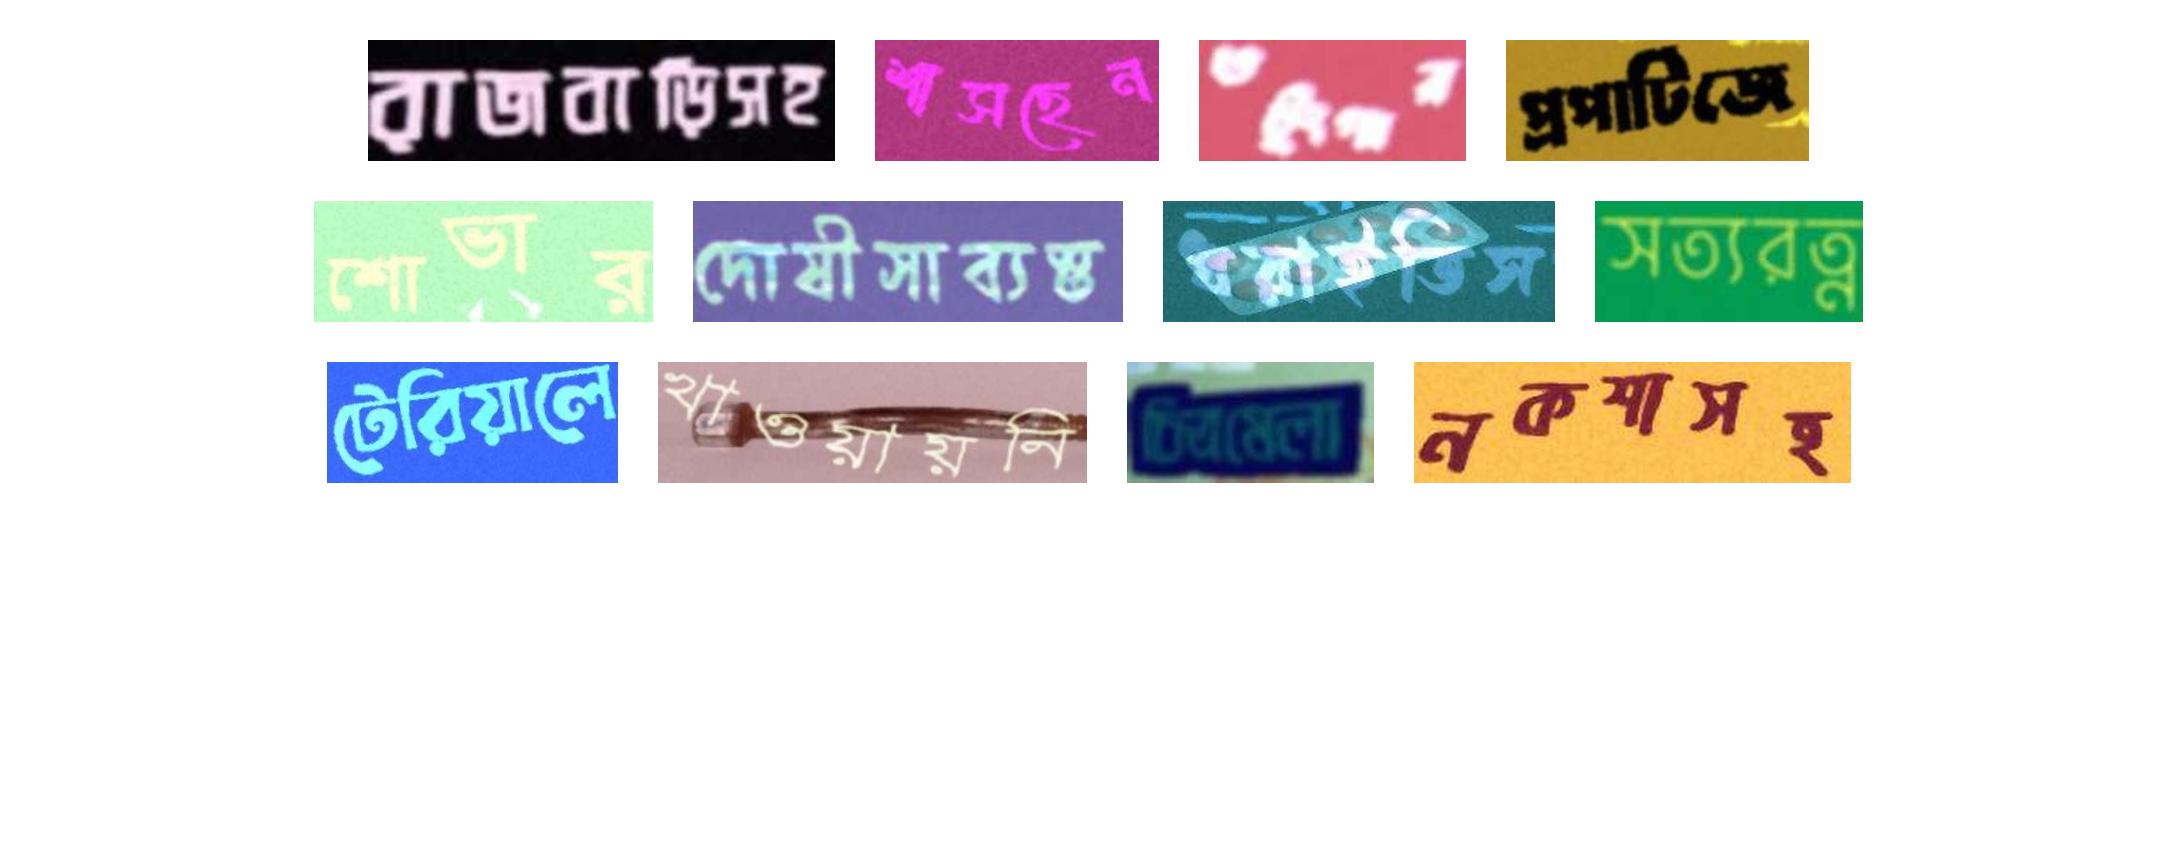
রাজবাড়িসহ শাসছেন ওটুংগার প্রপার্টিজে
শোভার দোষীসাব্যস্ত ধরাইতিস সত্যরত্ন
টেরিয়ালে খাওয়ায়নি চিত্রমেলা নকশাসহ